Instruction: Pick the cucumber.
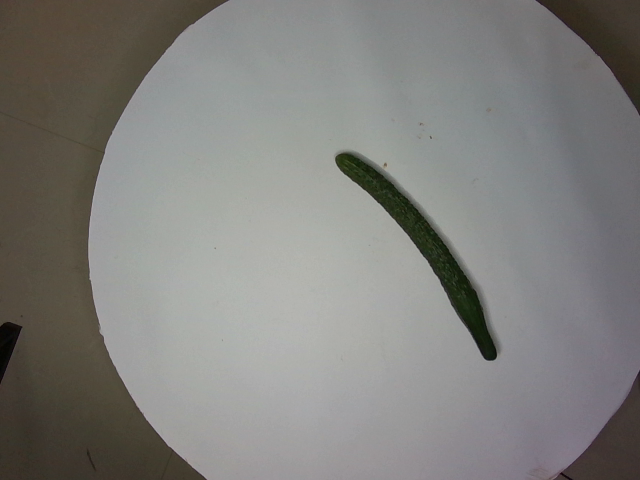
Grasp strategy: vertical